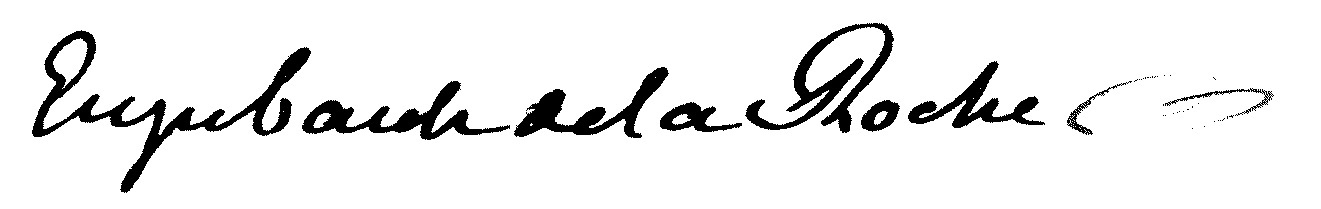
Signature of: rené enjubault de la roche